Question: What are the imaging findings?
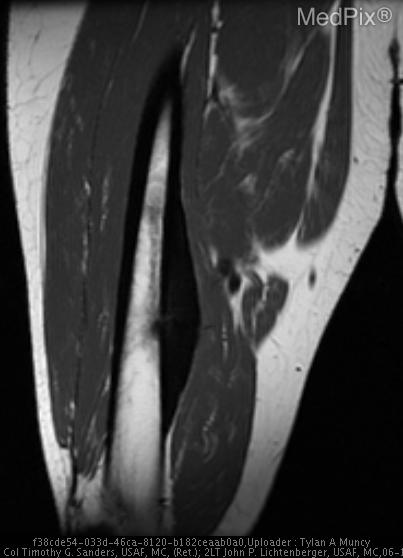
Answer: The imaging shows AP and lateral (lateral not shown) radiographs of the right femur demonstrated a zone of cortical thickening with a smooth contour along the medial aspect of the distal right femoral metadiaphysis (Fig 1).  A central lucency measuring 2.5 cm craniocaudal can be seen with a small component of associated cortical penetration.  No surrounding soft tissue abnormalities were evident.

MR T1 coronal image (Fig. 2) demonstrates the wide cortical thickening with associated cortical penetration.

Follow-up MR imaging validated the cortical thickening as low signal intensity. On T2-weighted images a nidus in the mid femoral shaft was noted with high signal intensity and enhancement following administration of intravenous gadolinium (Figs. 3&4). There is marked bone production medially, with adjacent bone marrow edema involving the mid femoral shaft.

Nuclear medicine bone scan (Fig. 5)reveals intense focal uptake eccentrically in the right distal third of the femur. Fig. 2A. MR T1 coronal image demonstrates the wide cortical thickening with associated cortical penetration..